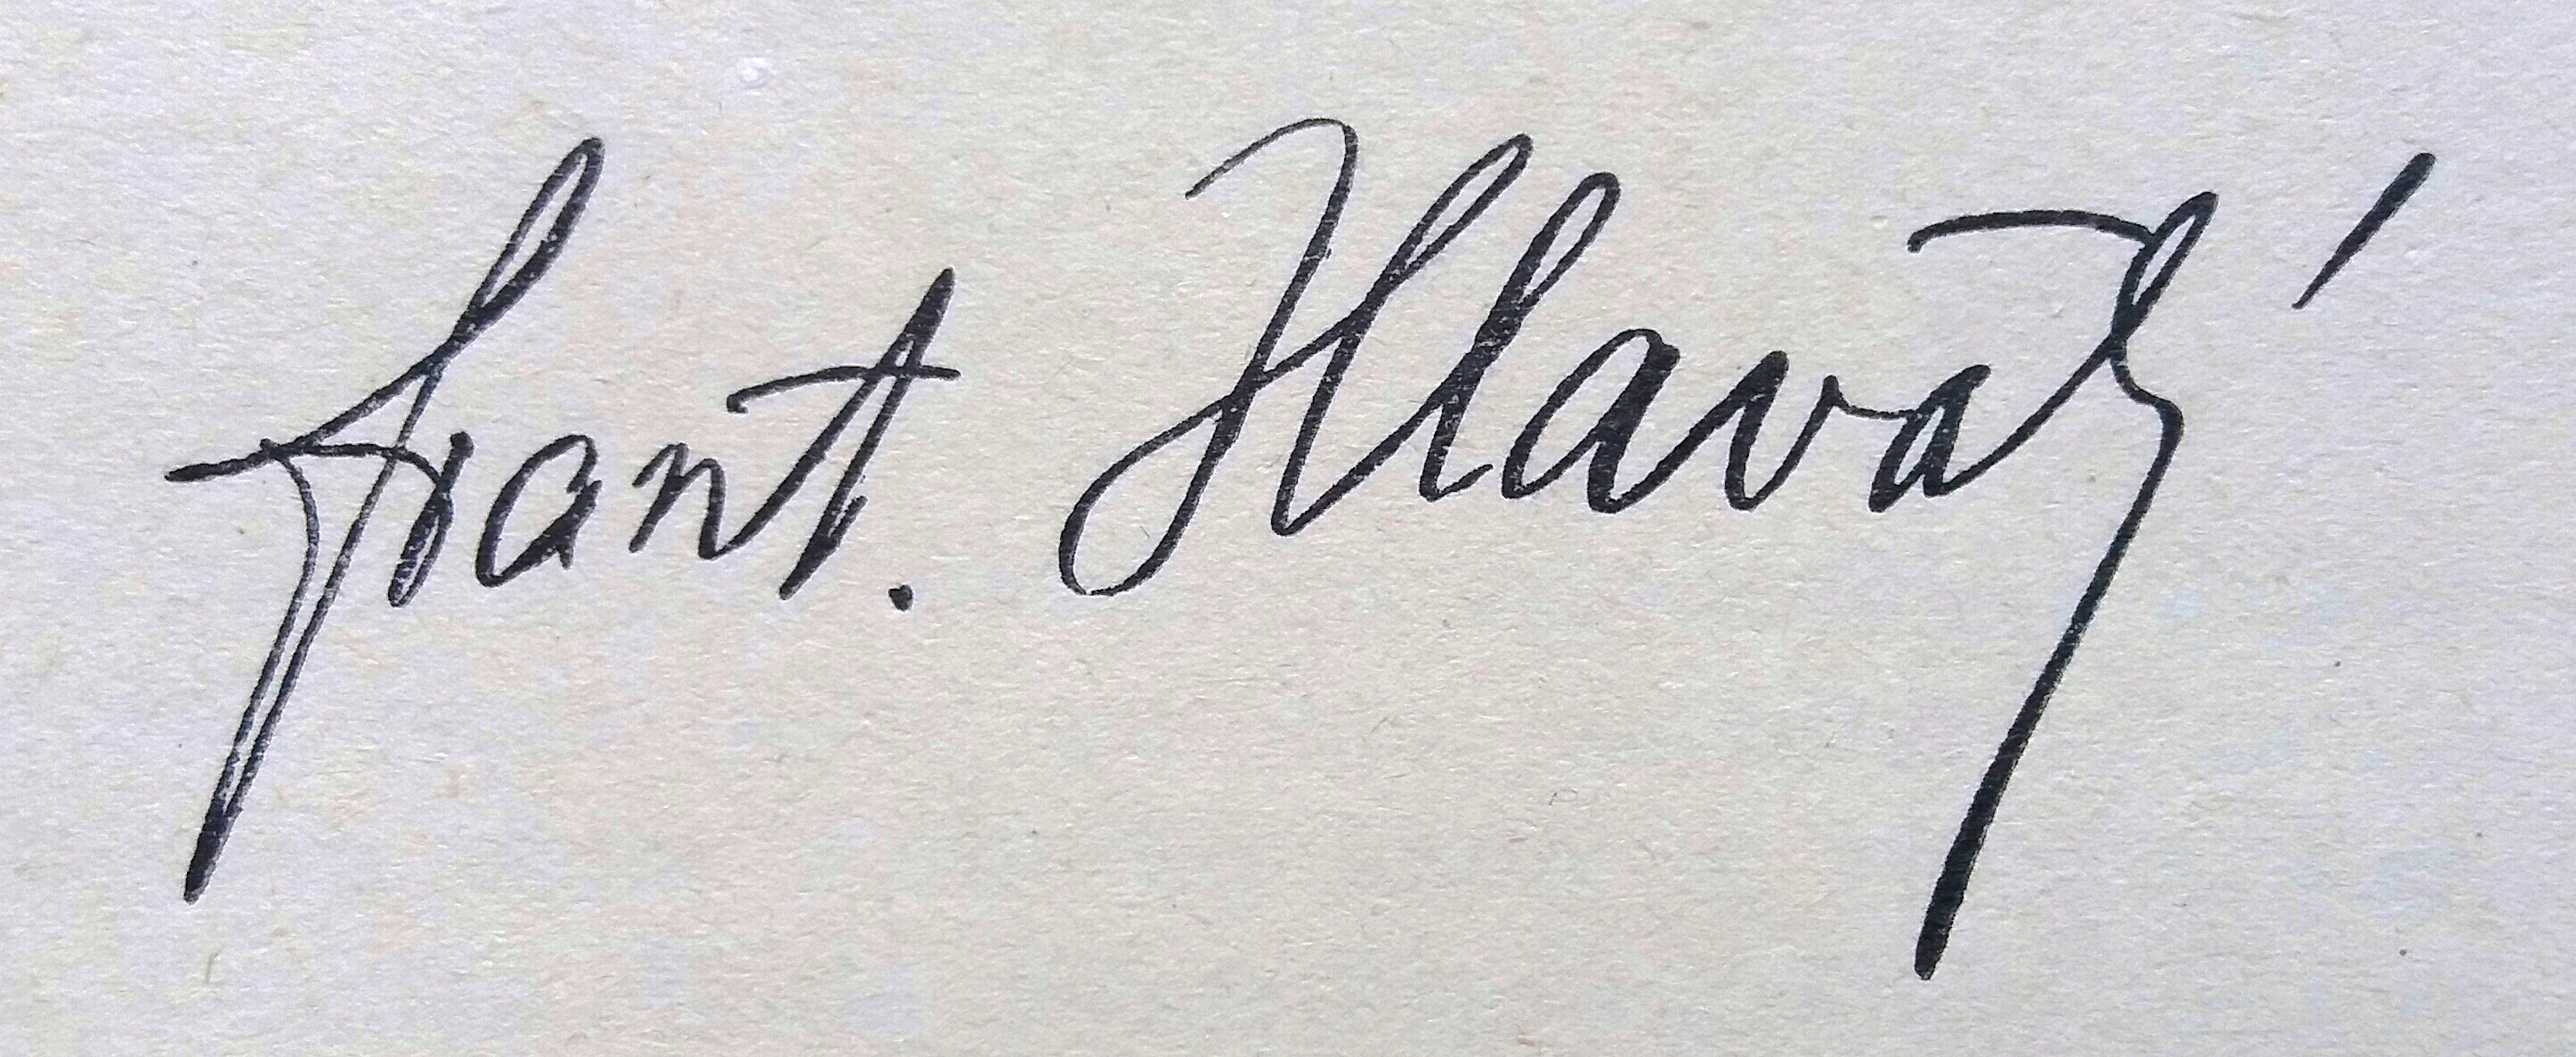
Signature of: františek hlavatý